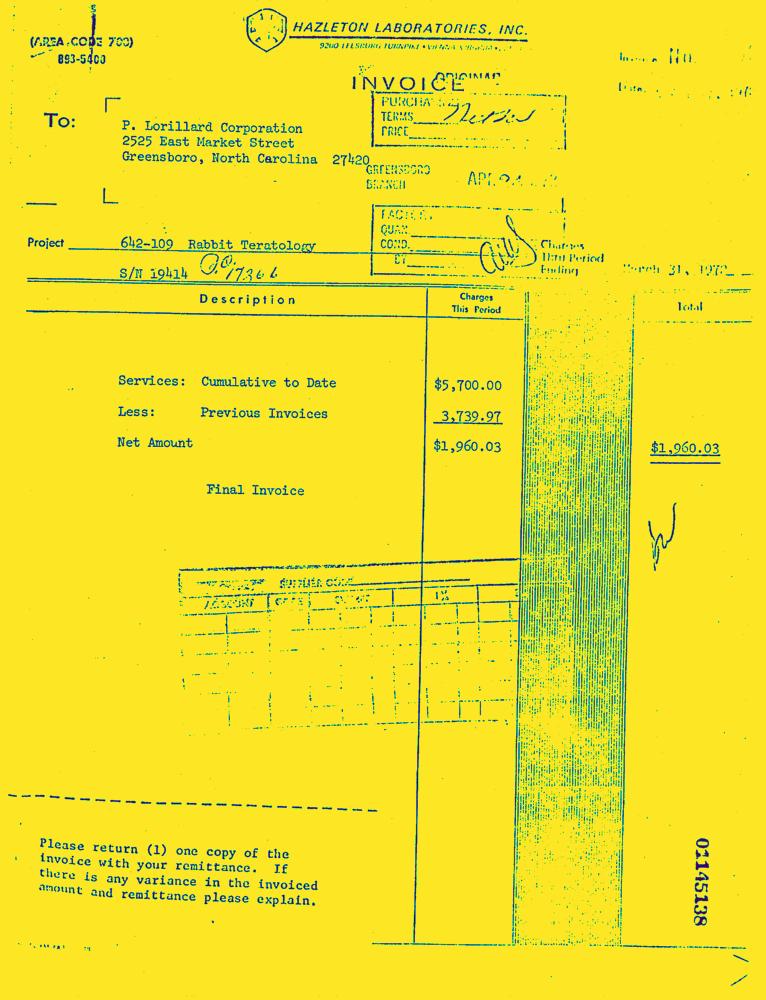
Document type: Invoice-Doc